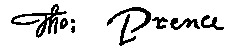
Signature of: thomas prence